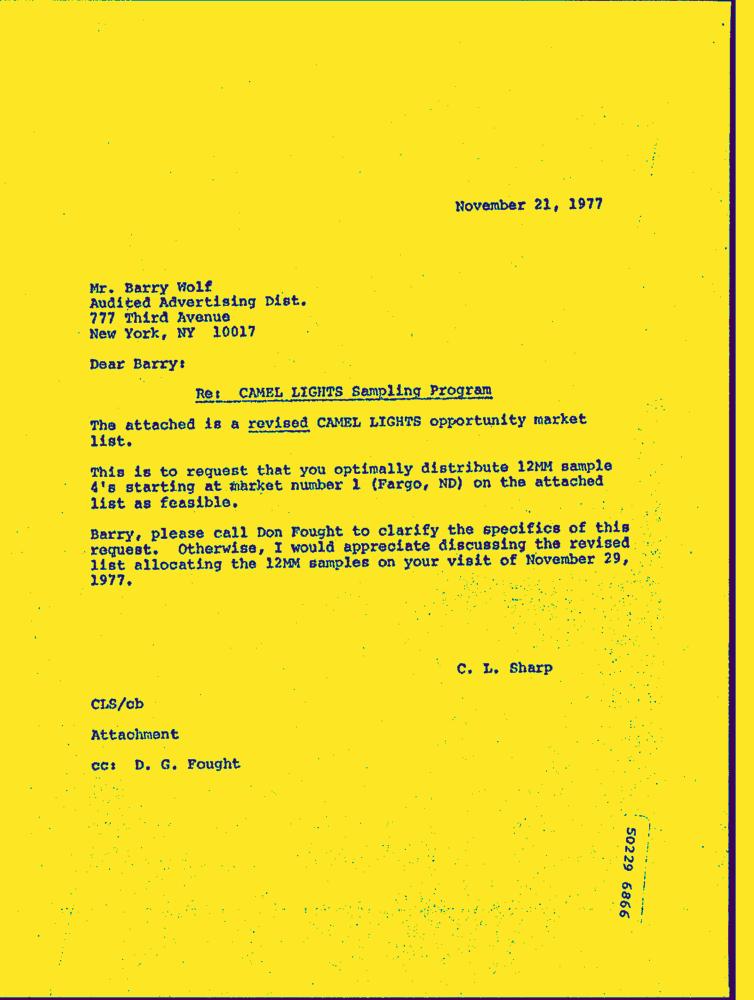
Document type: Letter-Doc